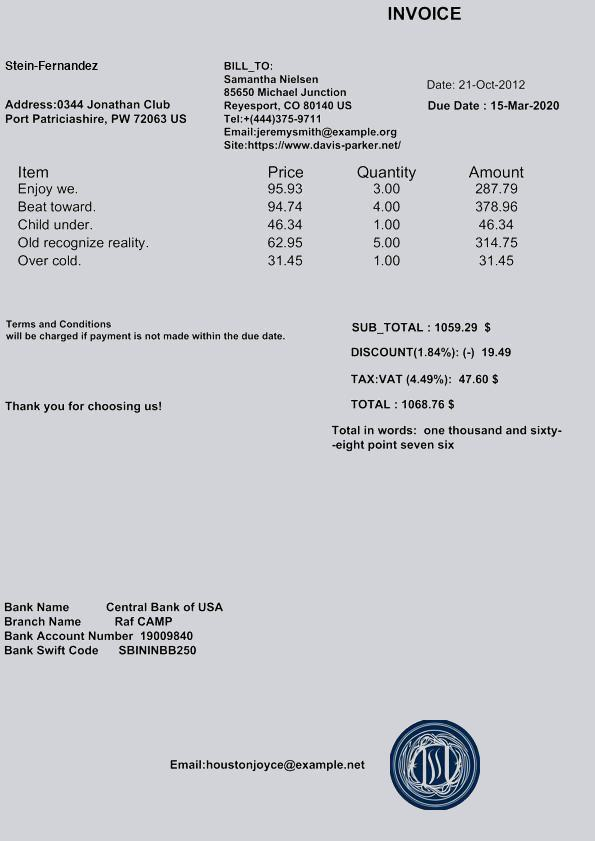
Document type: Invoice